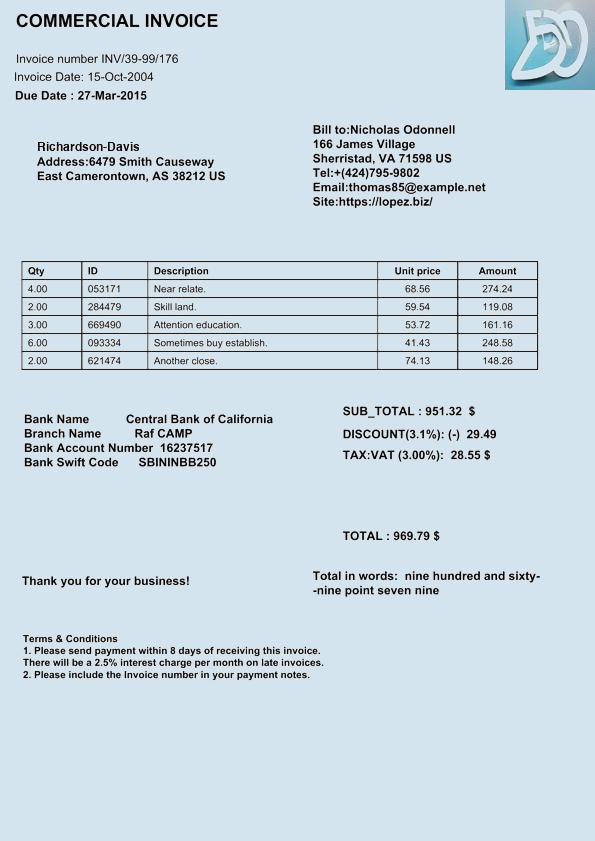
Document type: Invoice